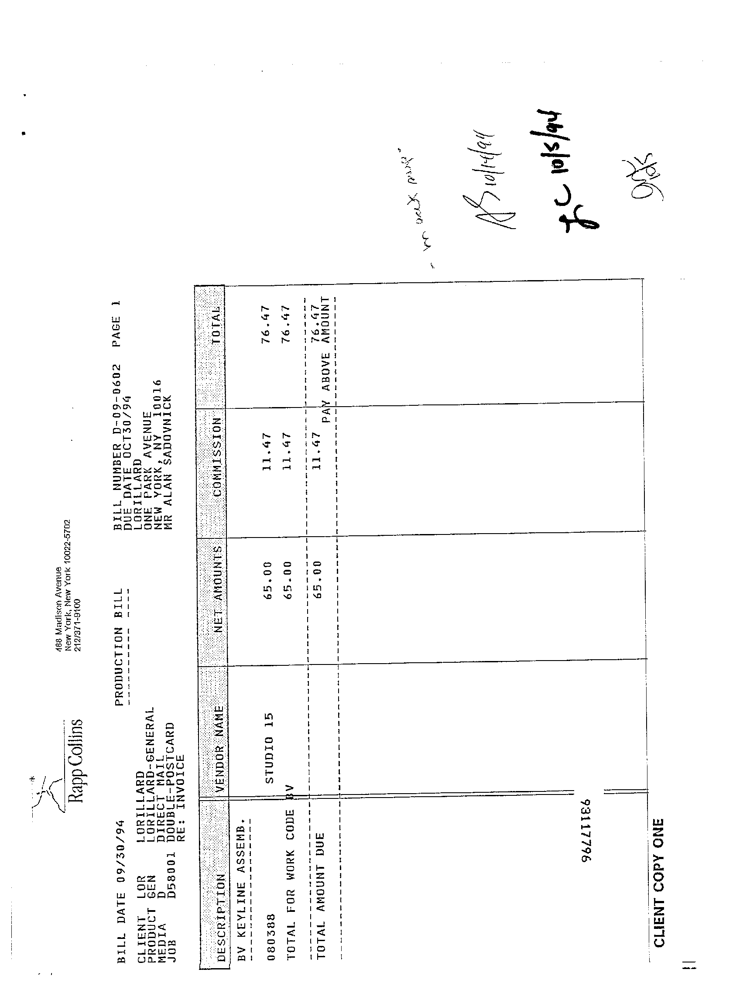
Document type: Invoice